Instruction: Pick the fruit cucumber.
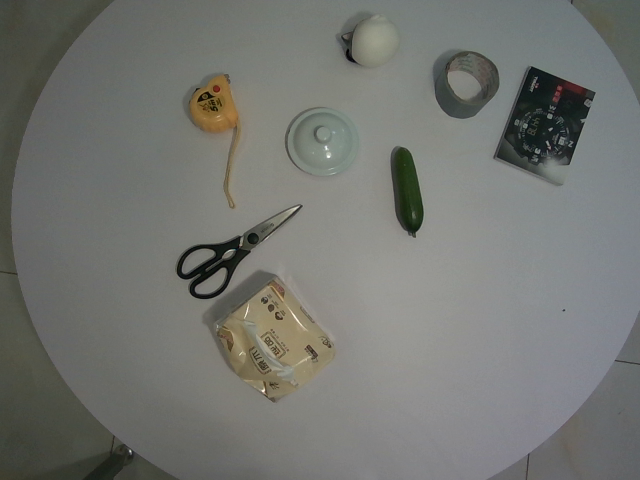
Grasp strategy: vertical